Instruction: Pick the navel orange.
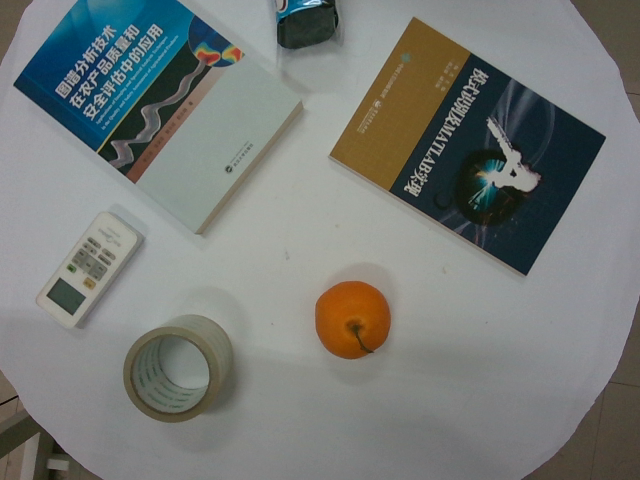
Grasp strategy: vertical